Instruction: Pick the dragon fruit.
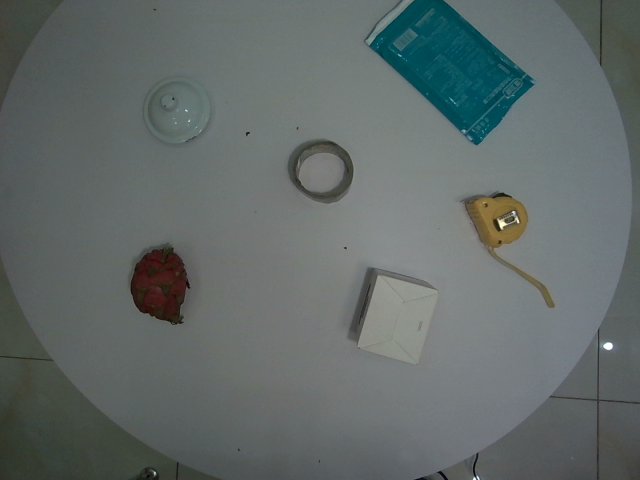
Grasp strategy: vertical